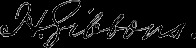
Signature of: henry gibbons